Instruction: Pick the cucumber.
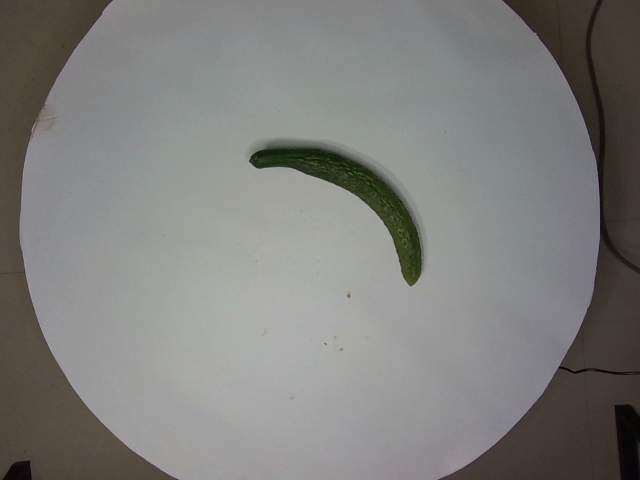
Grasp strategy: vertical